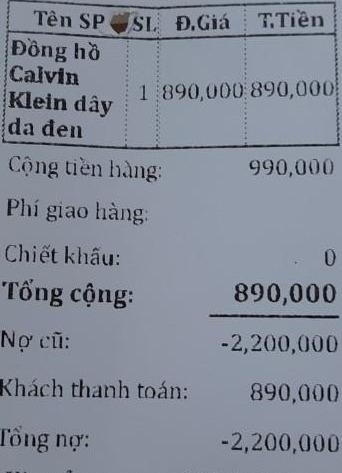
<table>
<tr>
<th>Tên SP</th>
<th>SL</th>
<th>Đ.Giá</th>
<th>T.Tiền</th>
</tr>
<tr>
<td>Đồng hồ Calvin Klein dây da den</td>
<td>1</td>
<td>890,000</td>
<td>890,000</td>
</tr>
</table>

Cộng tiền hàng: 990,000

Phí giao hàng:

Chiết khấu: 0

Tổng cộng: 890,000

Nợ cũ: -2,200,000

Khách thanh toán: 890,000

Tổng nợ: -2,200,000